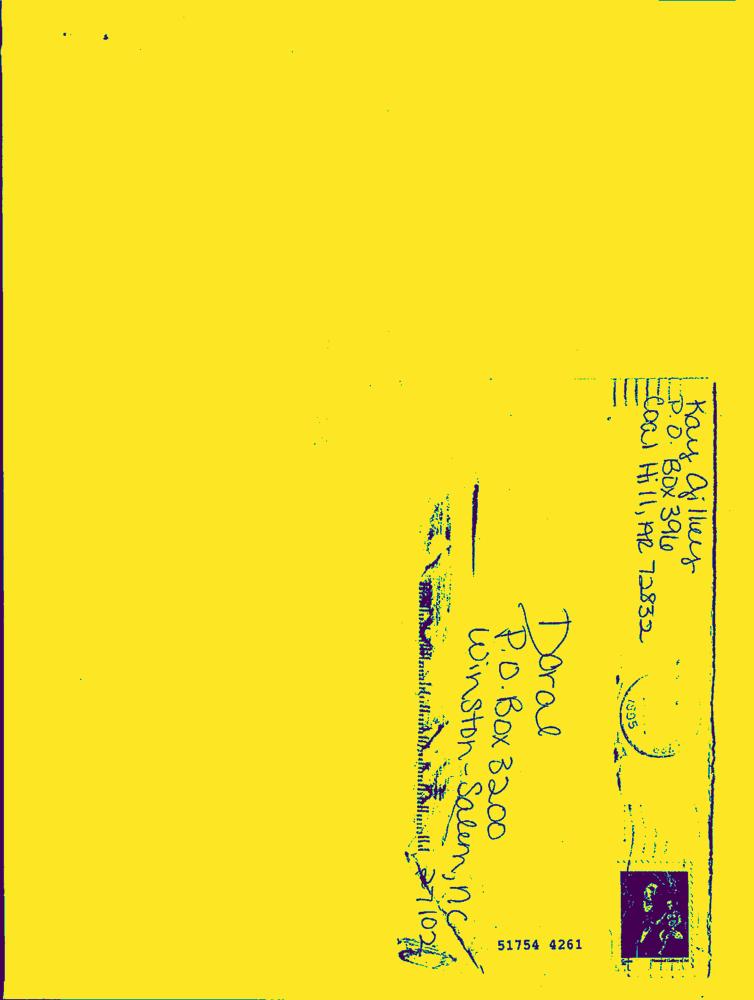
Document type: Hand-Written